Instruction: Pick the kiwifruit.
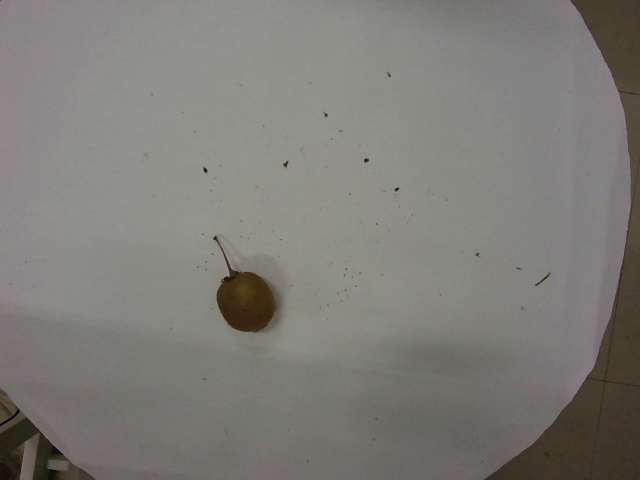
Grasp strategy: vertical